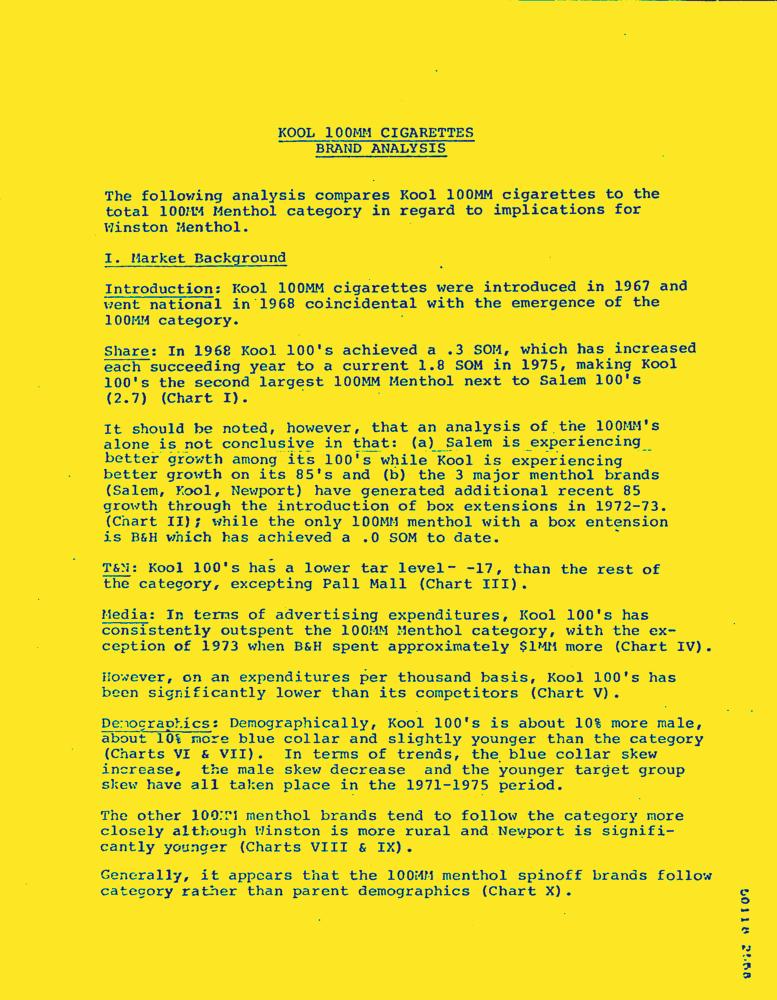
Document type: AD